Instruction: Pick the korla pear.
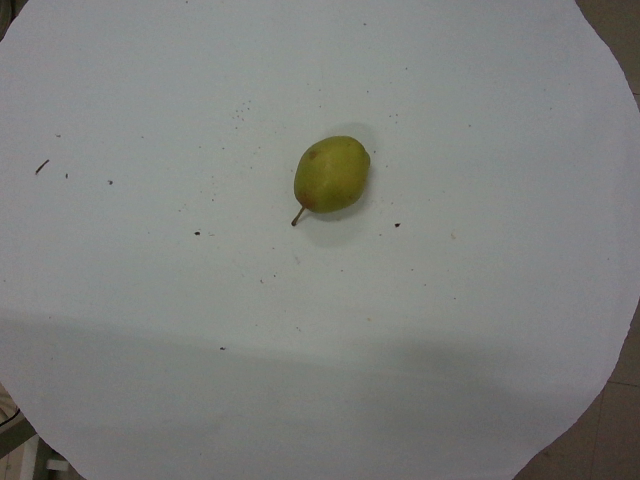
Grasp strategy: vertical